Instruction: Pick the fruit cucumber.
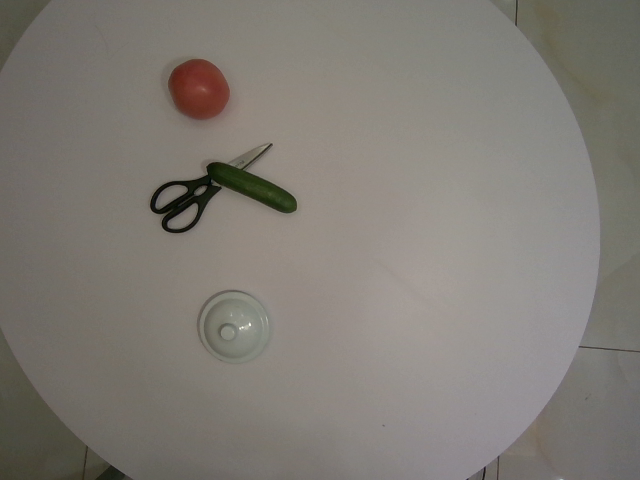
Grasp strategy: vertical